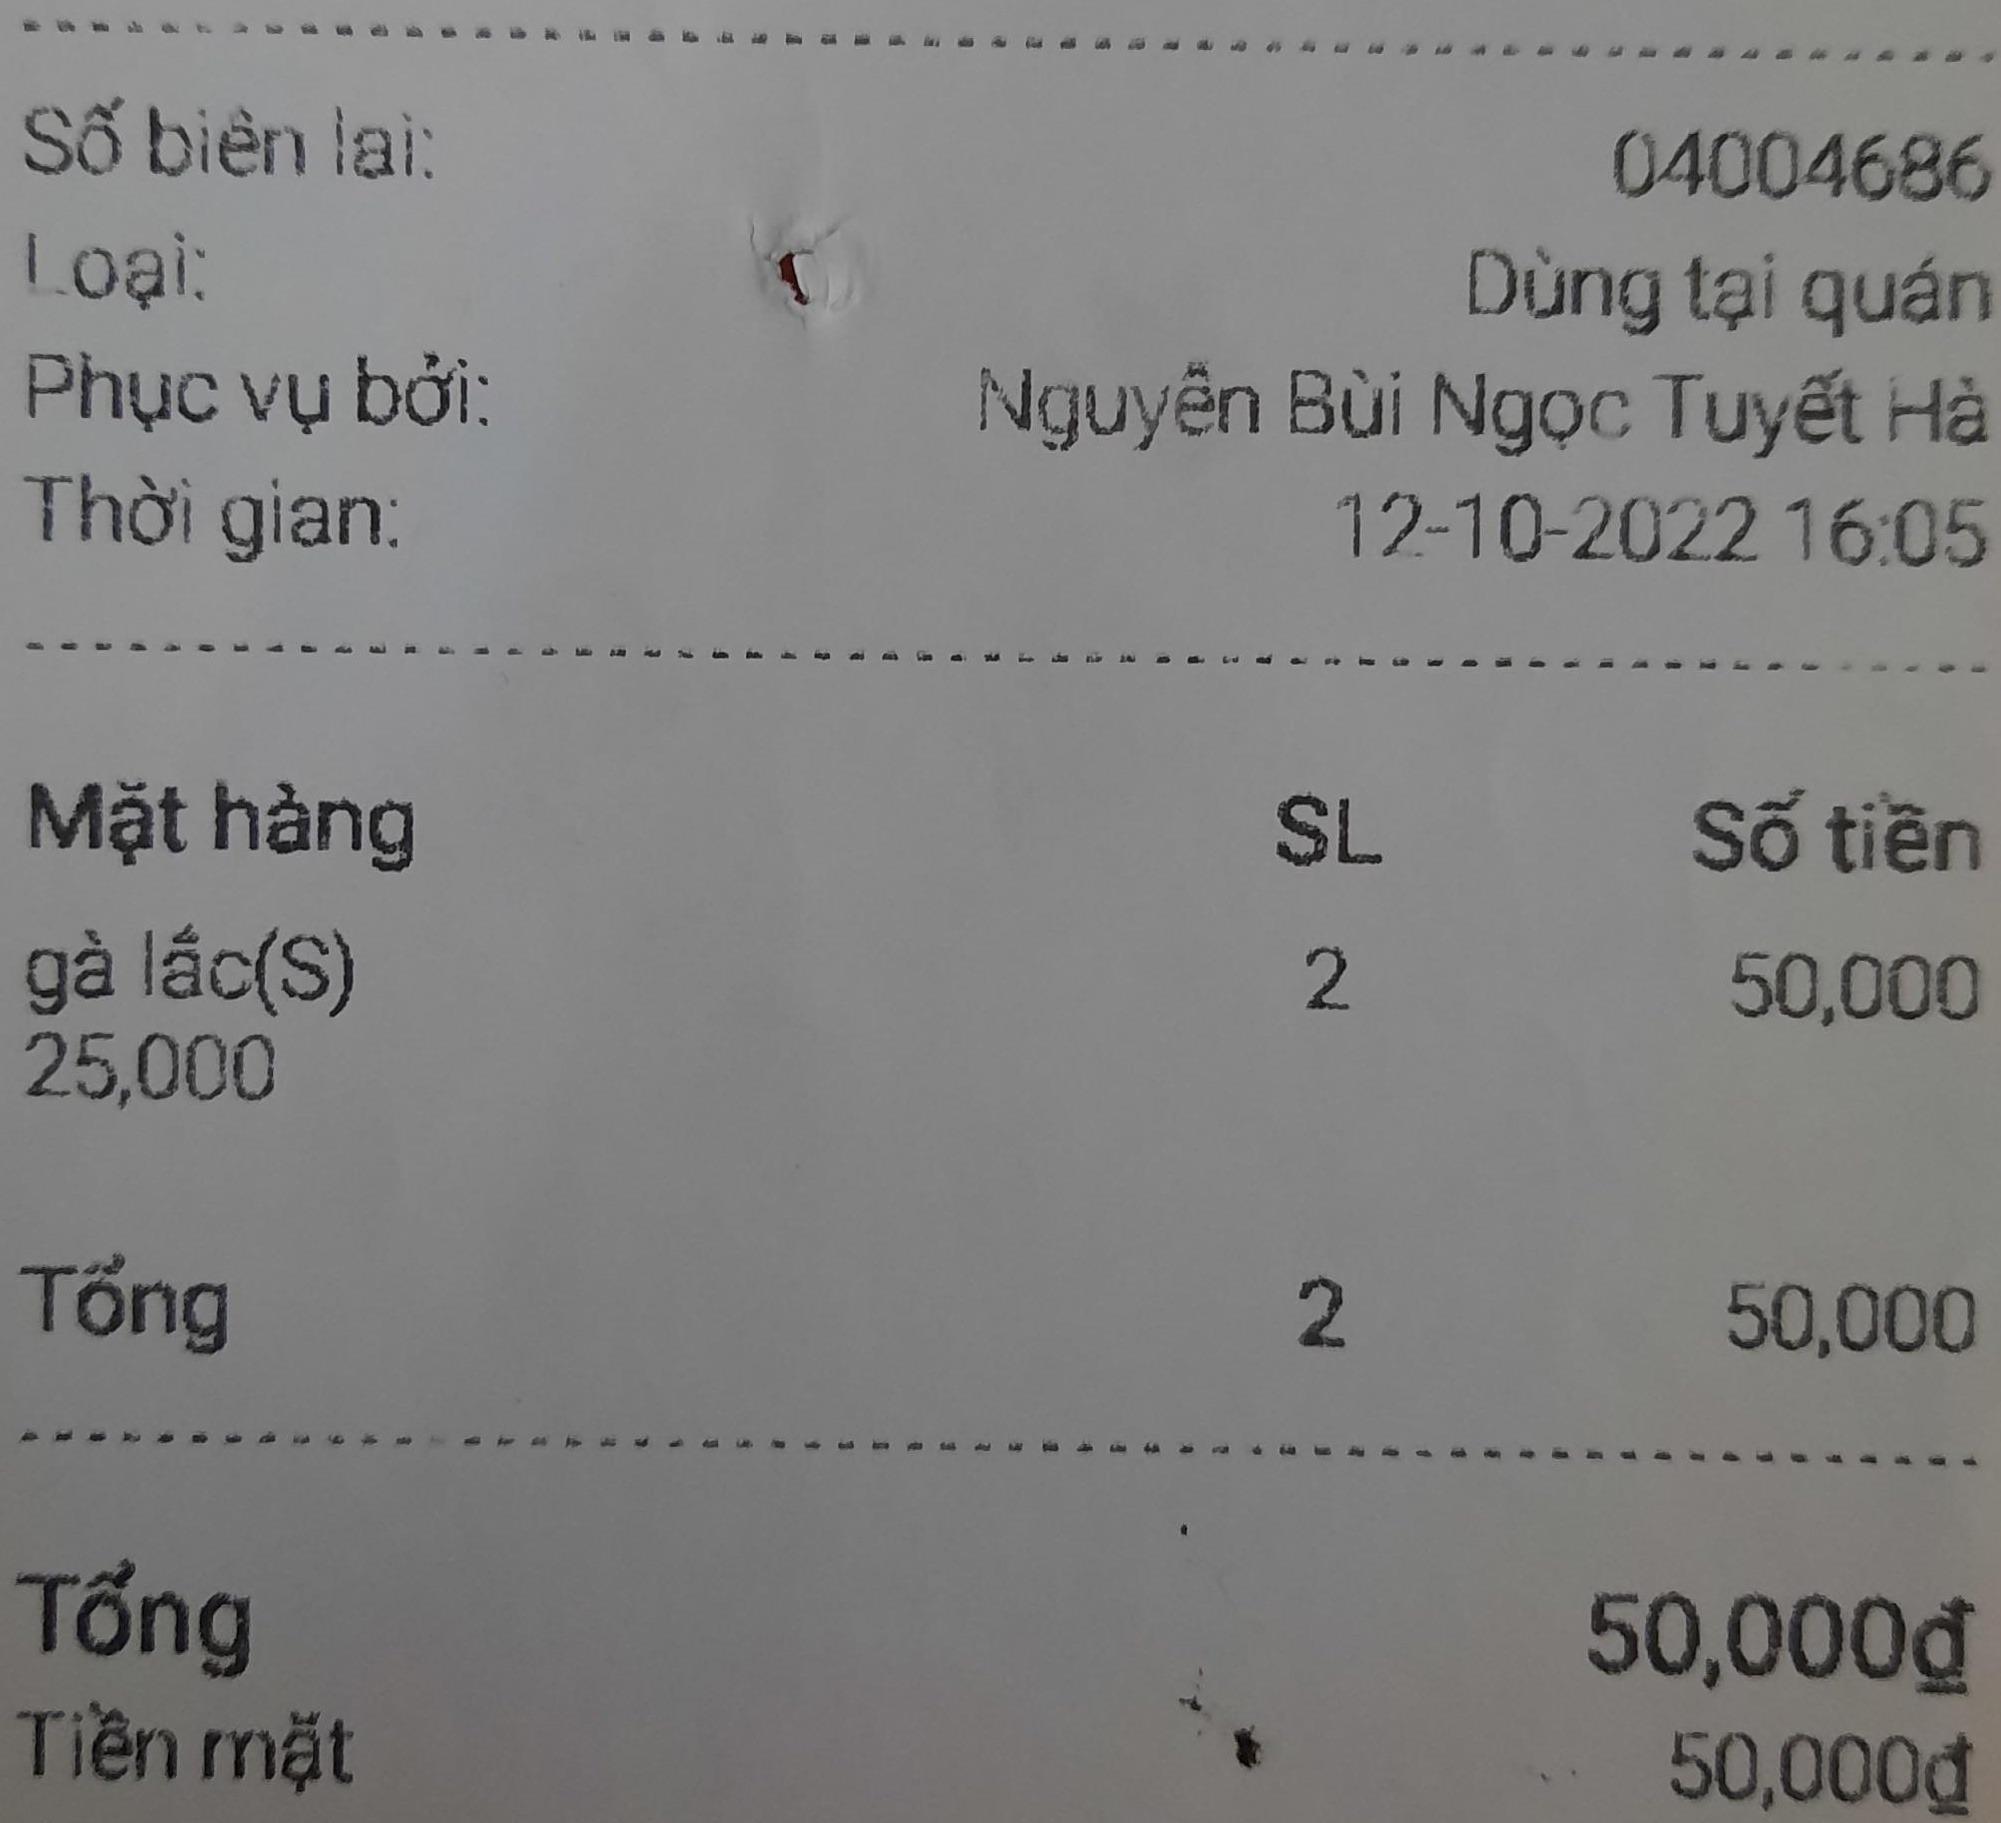
Số biên lai: 04004686
Loại: Dùng tại quán
Phục vụ bởi: Nguyễn Bùi Ngọc Tuyết Hà
Thời gian: 12-10-2022 16:05

<table>
<tr>
<th>Mặt hàng</th>
<th>SL</th>
<th>Số tiền</th>
</tr>
<tr>
<td>gà lắc(S) 25,000</td>
<td>2</td>
<td>50,000</td>
</tr>
<tr>
<td>Tổng</td>
<td>2</td>
<td>50,000</td>
</tr>
</table>

Tổng 50,000đ
Tiền mặt 50,000đ